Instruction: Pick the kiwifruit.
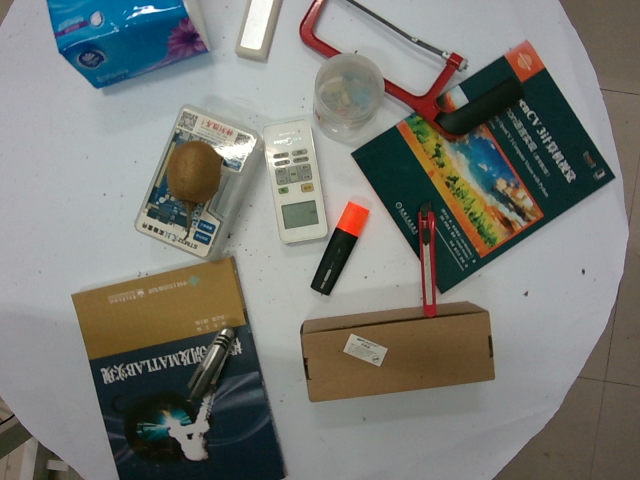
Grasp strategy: vertical